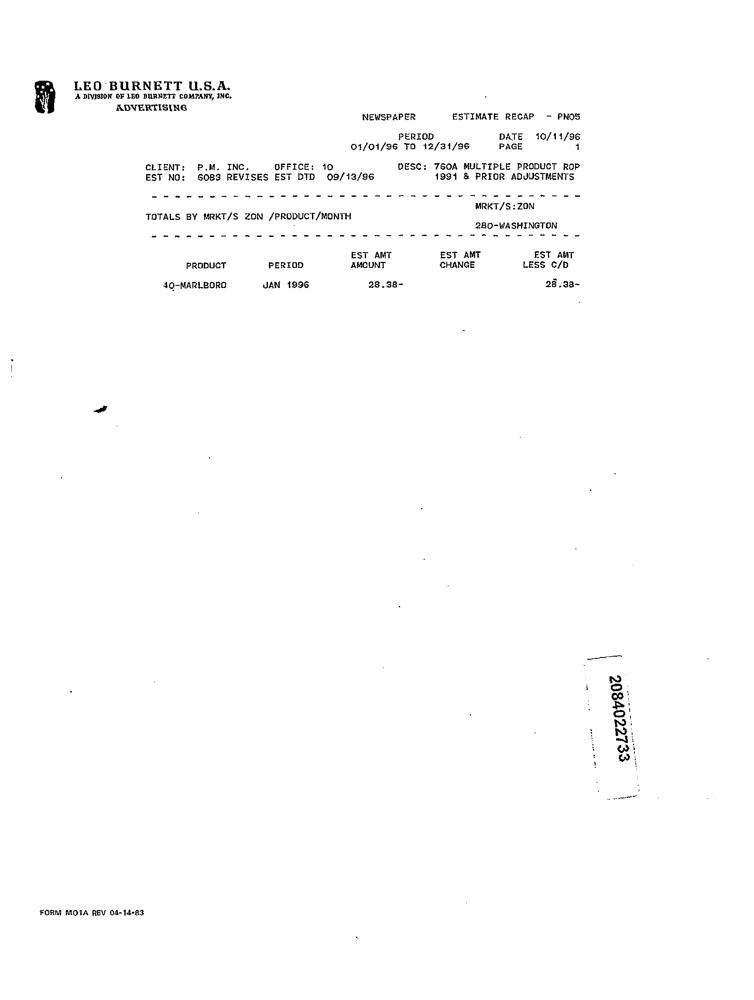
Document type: Invoice